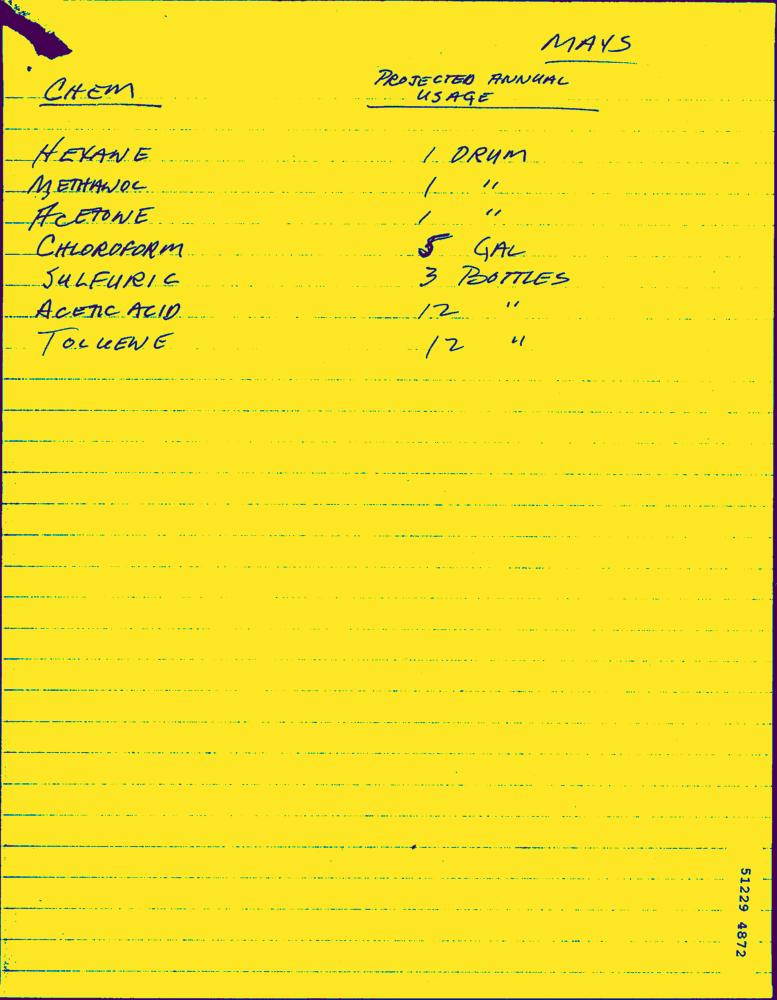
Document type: Hand-Written